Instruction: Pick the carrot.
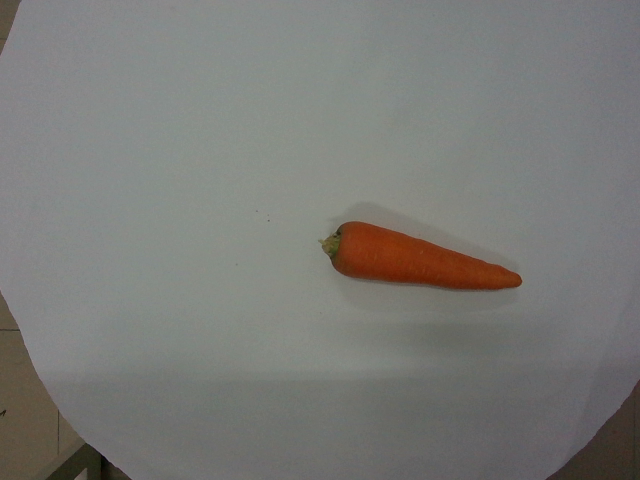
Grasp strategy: vertical